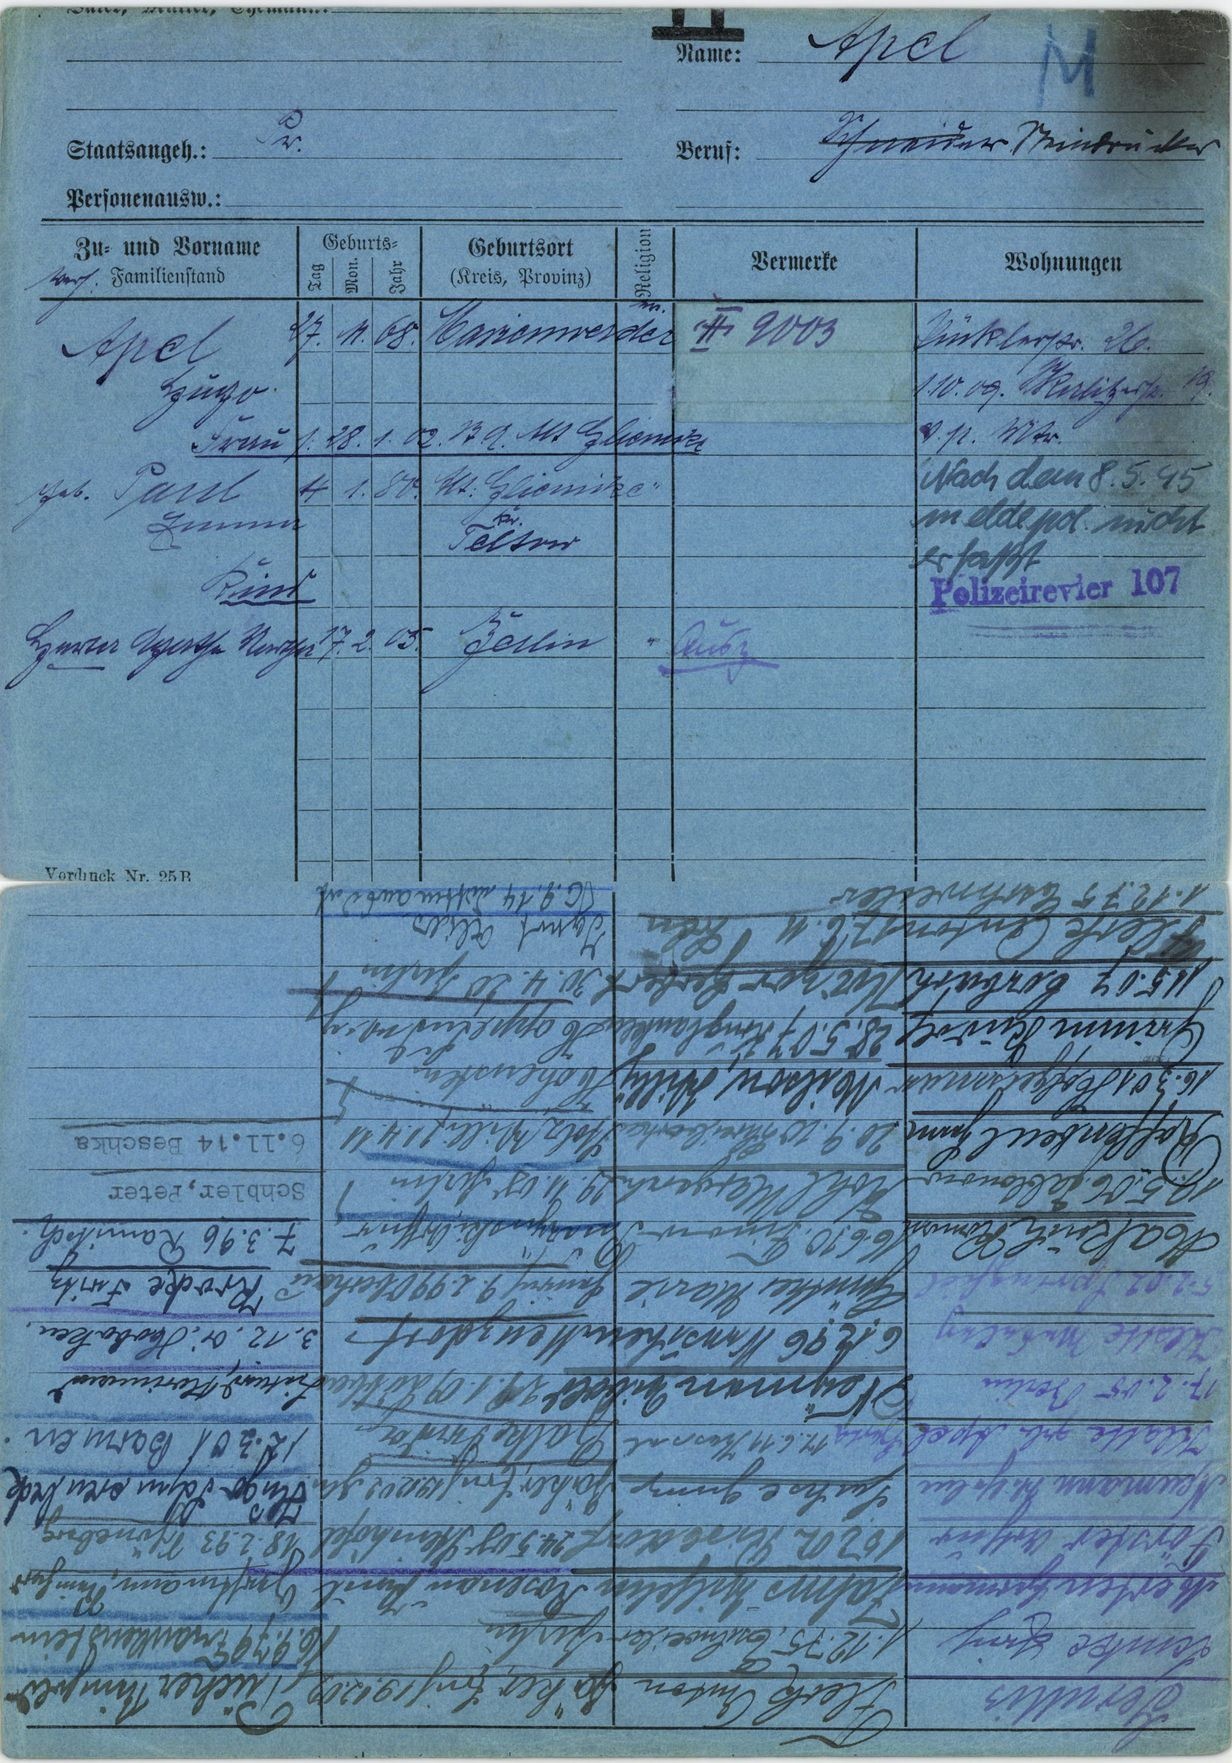
Apel